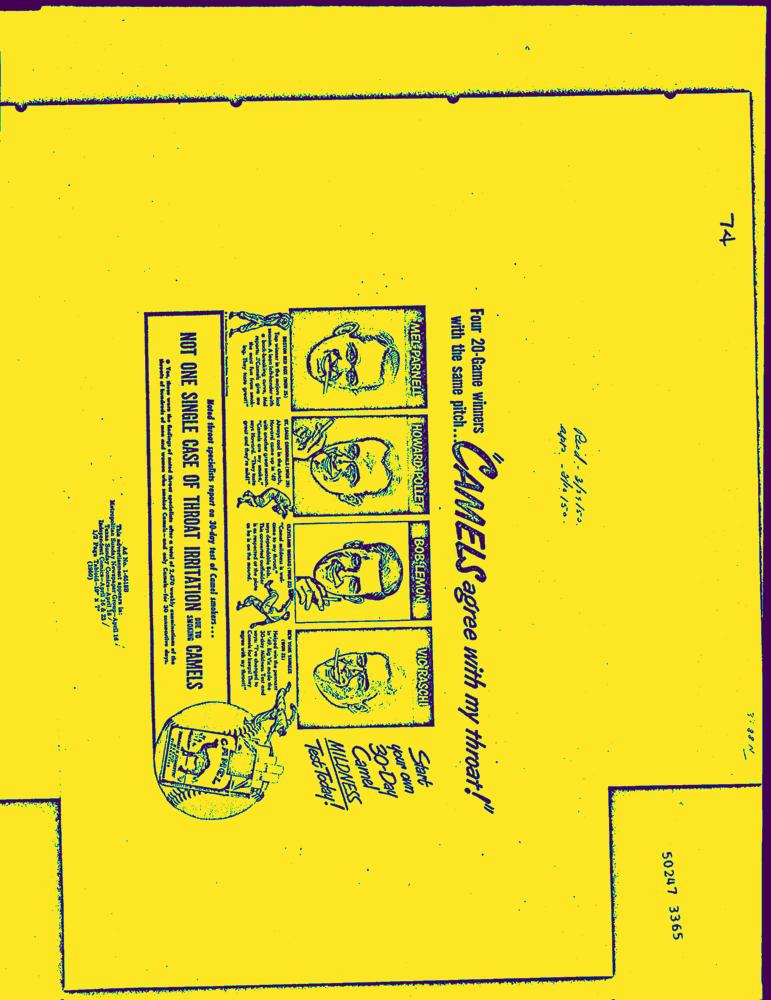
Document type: AD